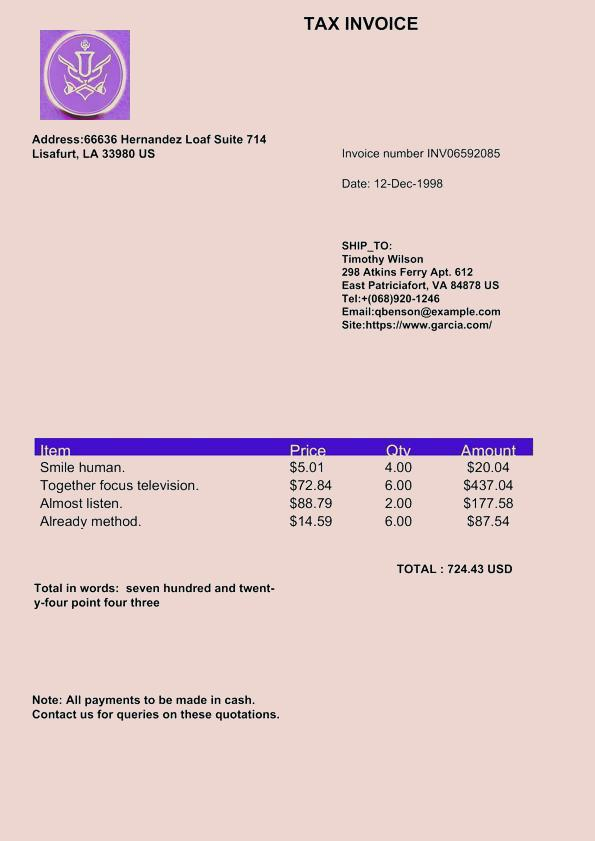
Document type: Invoice